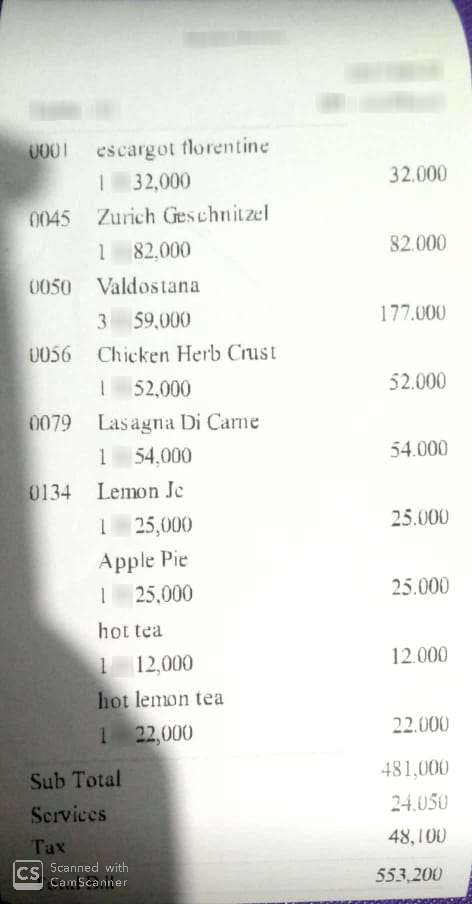
Number of items: 9
Subtotal: 481,000
Service charge: 24,050
Tax: 48,100
Total: 553,200
OCR text regions:
text: escargot
text: florentine
text: 0001
text: 1
text: 32,000
text: 32.000
text: Zurich
text: Geschnitzel
text: 0045
text: 1
text: 82,000
text: 82.000
text: Valdostana
text: 0050
text: 3
text: 59,000
text: 177.000
text: Chicken
text: Herb
text: Crust
text: 0056
text: 1
text: 52,000
text: 52.000
text: Lasagna
text: Di
text: Carne
text: 0079
text: 1
text: 54,000
text: 54.000
text: Lemon
text: Jc
text: 0134
text: 1
text: 25,000
text: 25.000
text: Apple
text: Pie
text: 1
text: 25,000
text: 25.000
text: hot
text: tea
text: 1
text: 12,000
text: 12.000
text: hot
text: lemon
text: tea
text: 1
text: 22,000
text: 22.000
text: Sub
text: Total
text: 481,000
text: Services
text: 24,050
text: Tax
text: 48,100
text: 553,200